Question: What is the name of the tenant mentioned in the document?
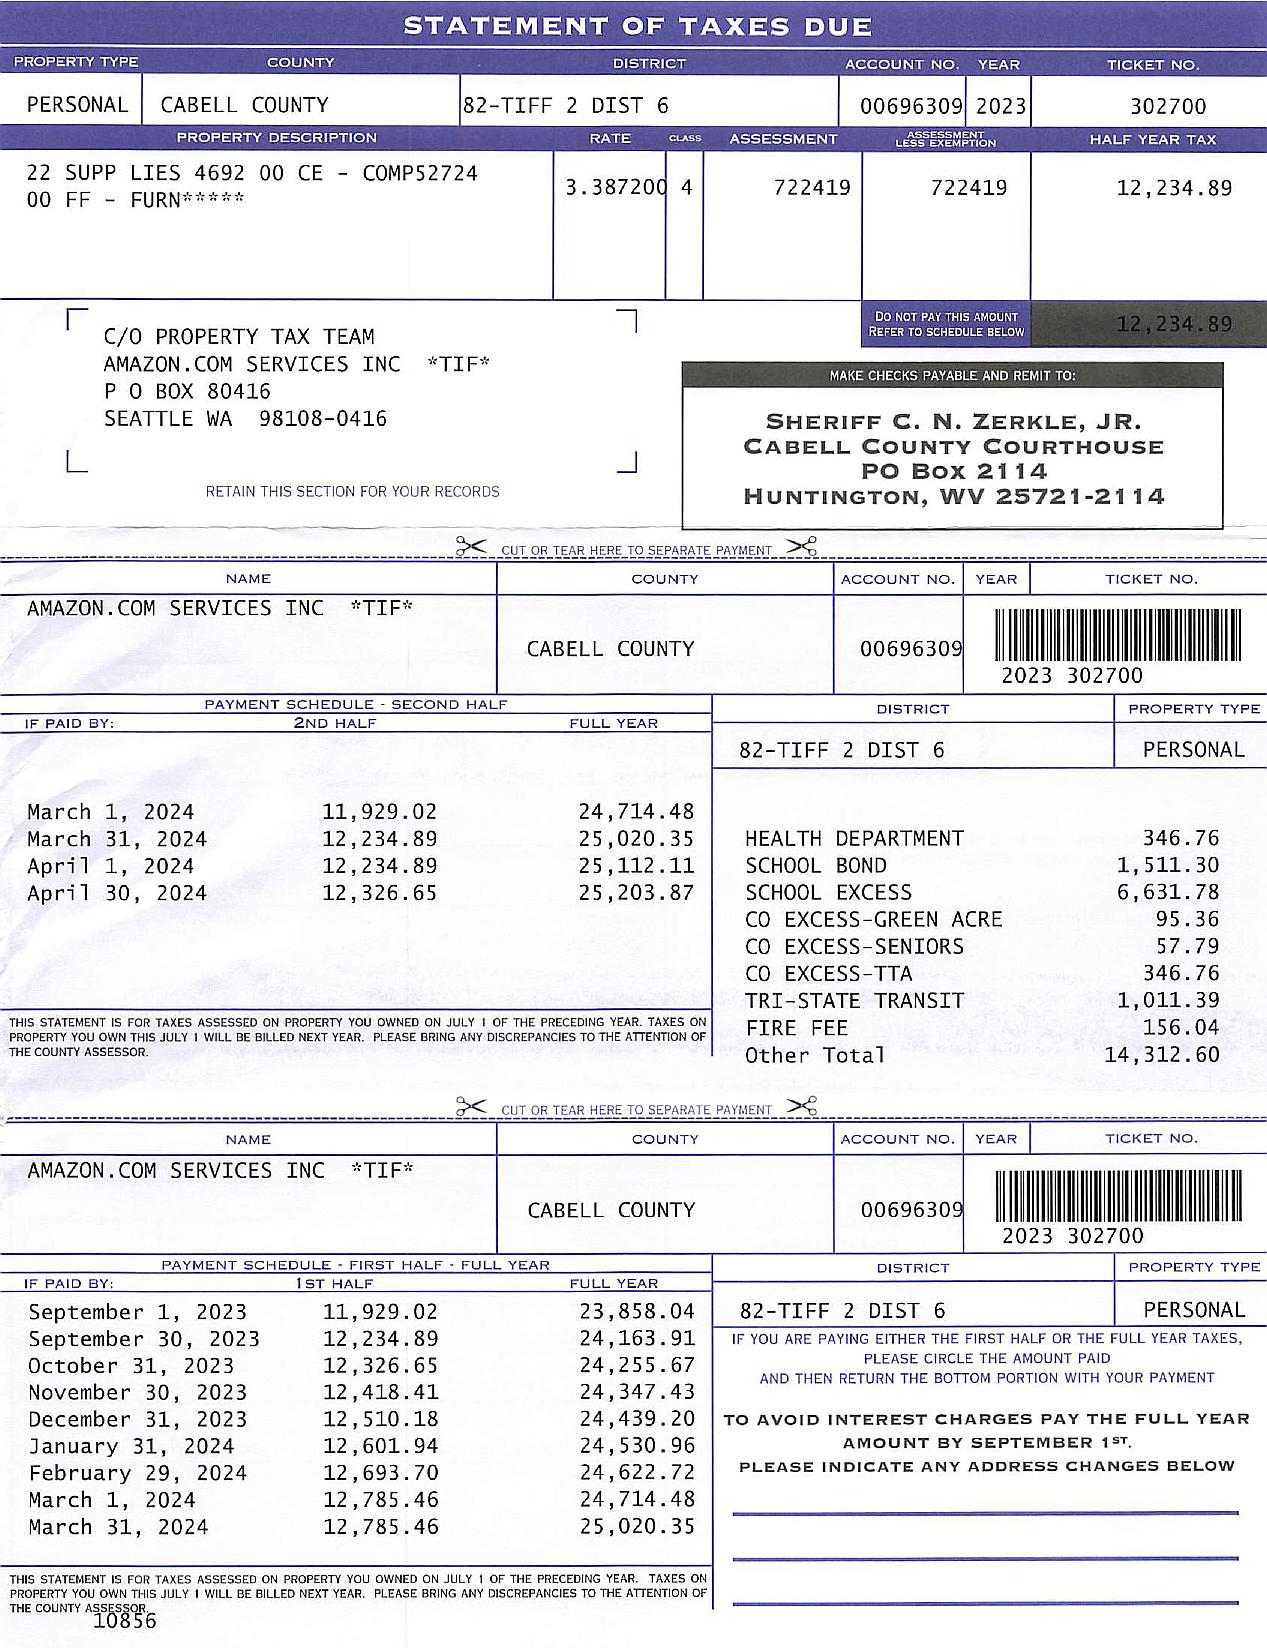
Answer: "AMAZON.COM SERVICES INC *TIF*"